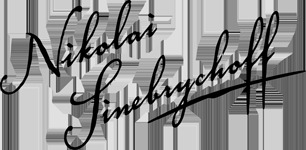
Signature of: nikolaj sinebrychoff